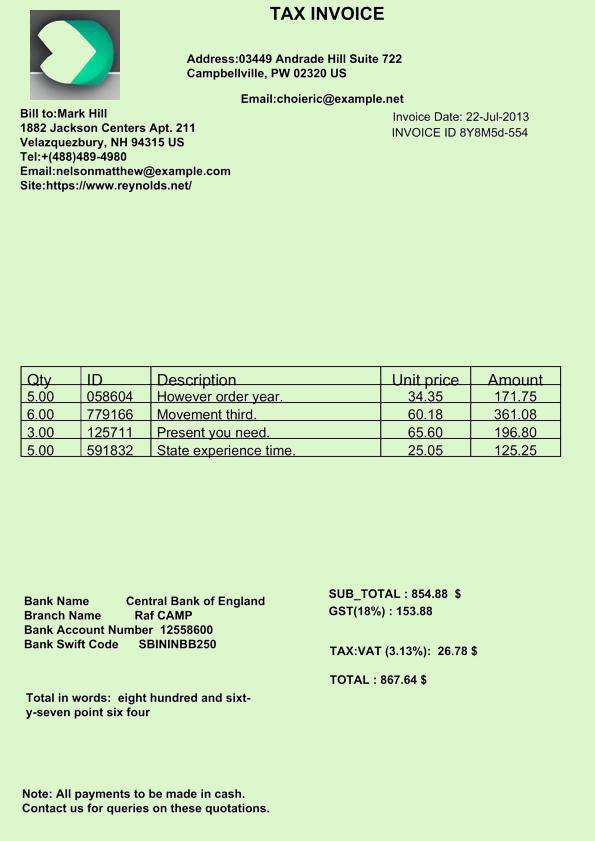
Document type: Invoice